Question: What is the suspected problem?
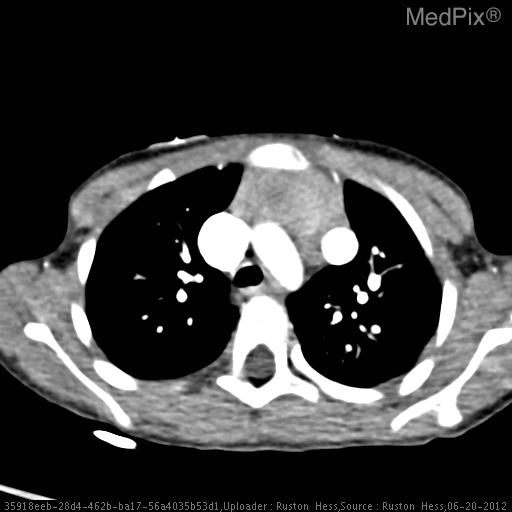
Answer: The findings suggest Cardiac gated CT:  Left sided supracardiac partial anomalous pulmonary venous return with all left pulmonary veins draining into the left innominate vein via a persistent left vertical cardinal vein.  The vertical vein is intimate with the left atrial appendage.  Right atrium and right ventricle are mild to moderately enlarged.. Cardiac gated CT:  Left sided supracardiac partial anomalous pulmonary veinous return with all left pulmonary veins draining into the left innominate vein via a left cardinal vertical vein.  Left sided vertical vein is intimate with left atrial appendage.  Right atrium and right ventricle are mild to moderately enlarged.. The patient might have a history of Healthy 5 y.o. girl with a normal birth history.